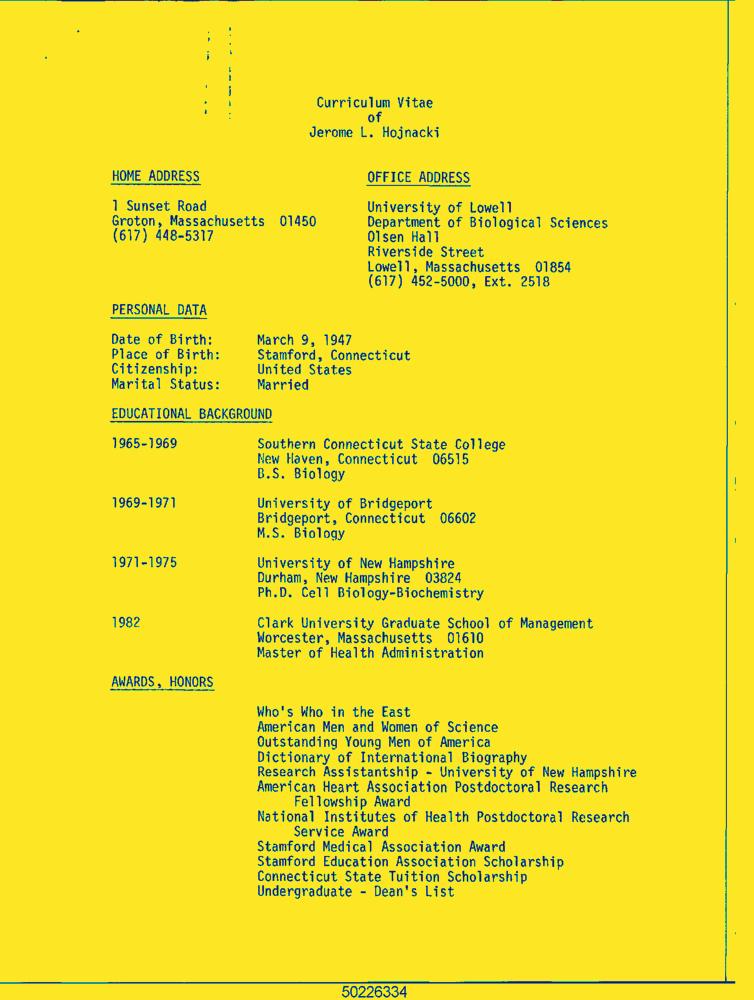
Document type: Resume-Doc